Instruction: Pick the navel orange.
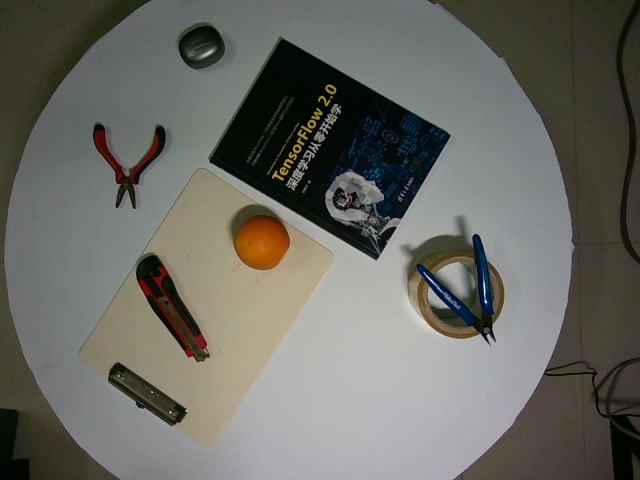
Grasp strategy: vertical